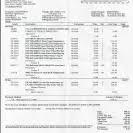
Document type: Invoice